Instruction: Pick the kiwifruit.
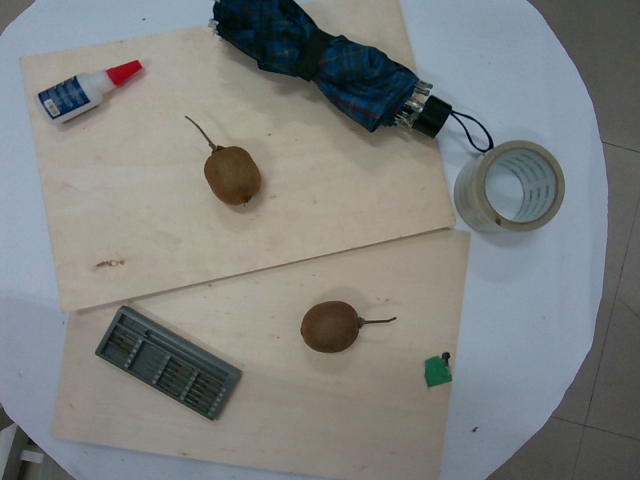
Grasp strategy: vertical